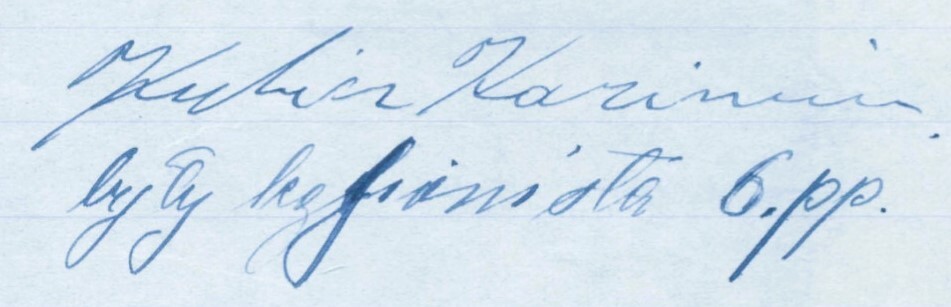
Signature of: kazimierz kubicz